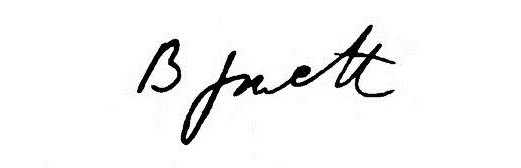
Signature of: benjamin jowett